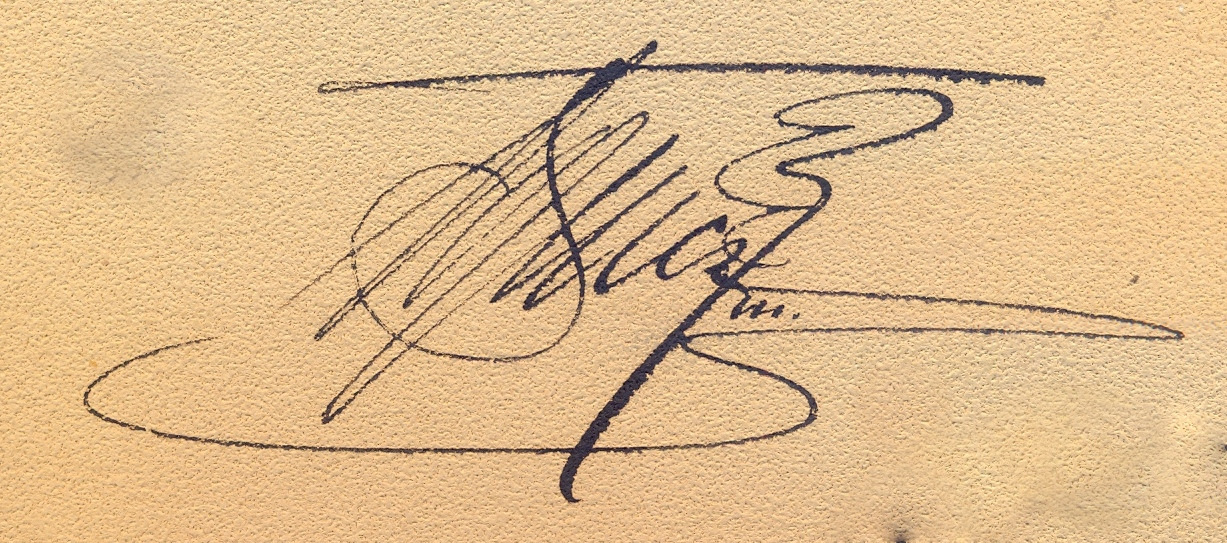
Signature of: boris iii of bulgaria